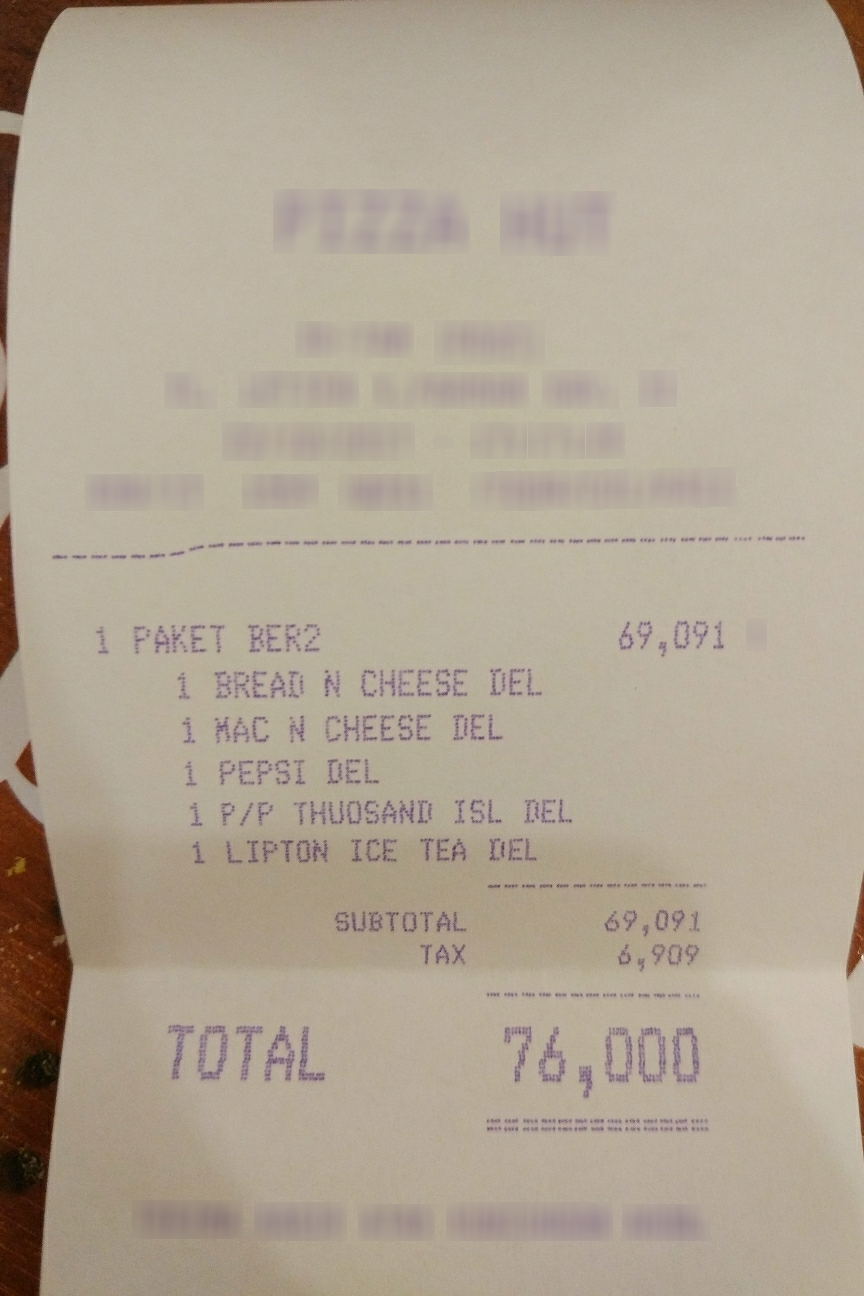
Number of items: 5
Subtotal: 69,091
Tax: 6,909
Total: 76,000
OCR text regions:
text: 1
text: PAKET
text: BER2
text: 69,091
text: 1
text: BREAD
text: N
text: CHEESE
text: DEL
text: 1
text: MAC
text: N
text: CHEESE
text: DEL
text: 1
text: PEPSI
text: DEL
text: 1
text: P/P
text: THUOSAND
text: ISL
text: DEL
text: 1
text: LIPTON
text: ICE
text: TEA
text: DEL
text: SUBTOTAL
text: 69,091
text: TAX
text: 6,909
text: TOTAL
text: 76,000